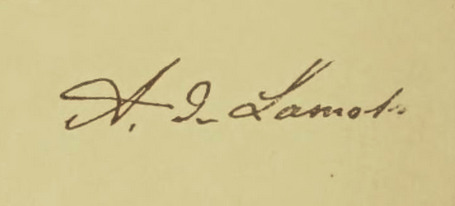
Signature of: alexandre de lamothe